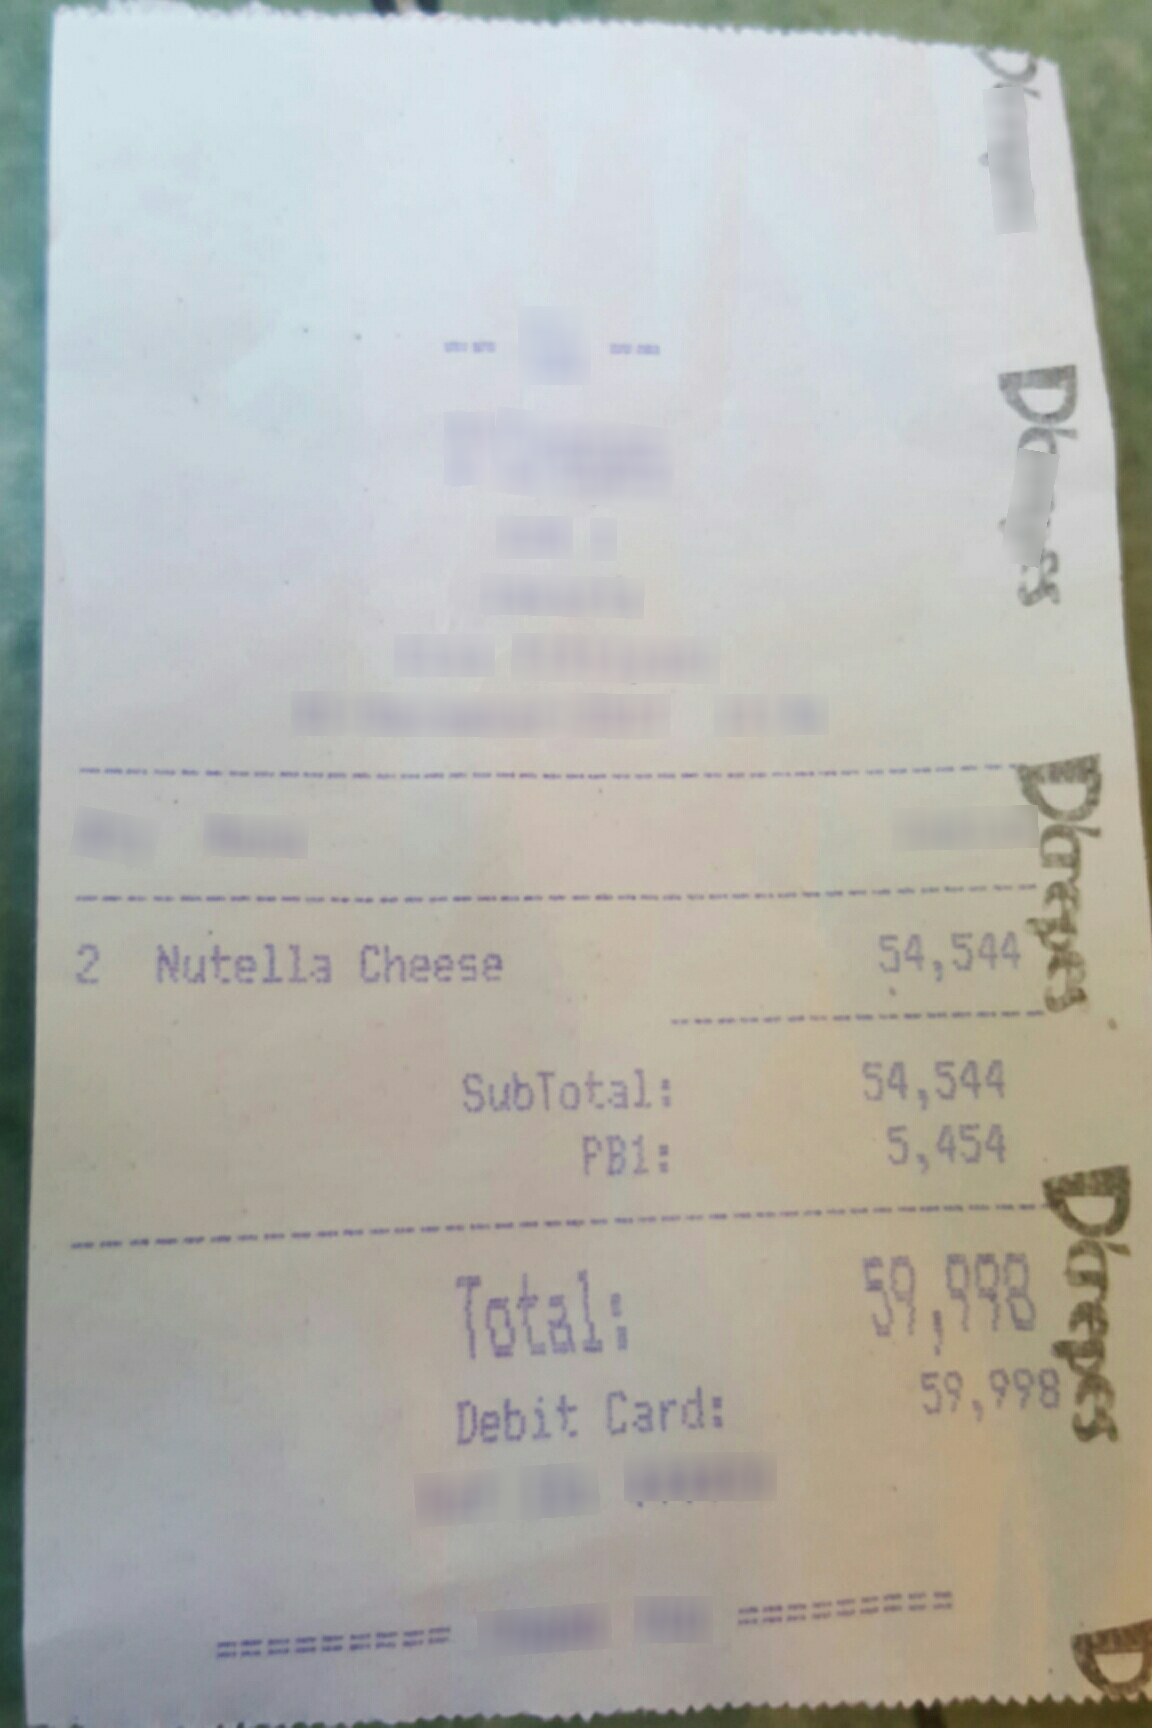
Number of items: 3
Subtotal: 54,544
Tax: 5,454
Total: 59,998
OCR text regions:
text: 2
text: Nutella
text: Cheese
text: 54,544
text: SubTotal:
text: 54,544
text: PB1:
text: 5,454
text: Total:
text: 59,998
text: Debit
text: Card:
text: 59,998